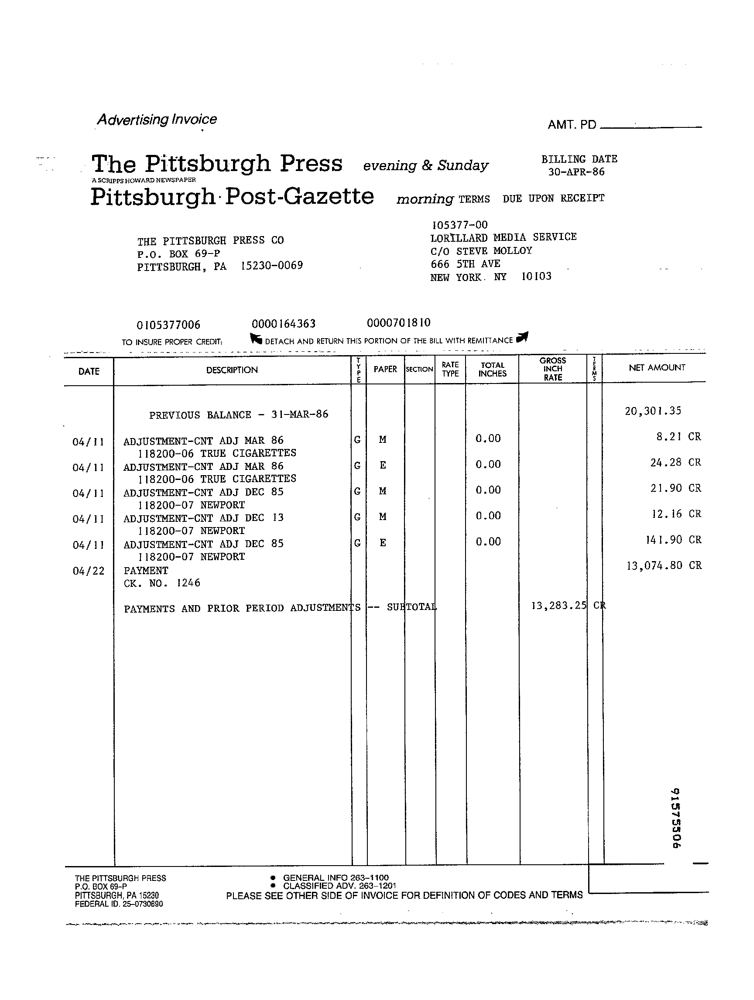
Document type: Invoice